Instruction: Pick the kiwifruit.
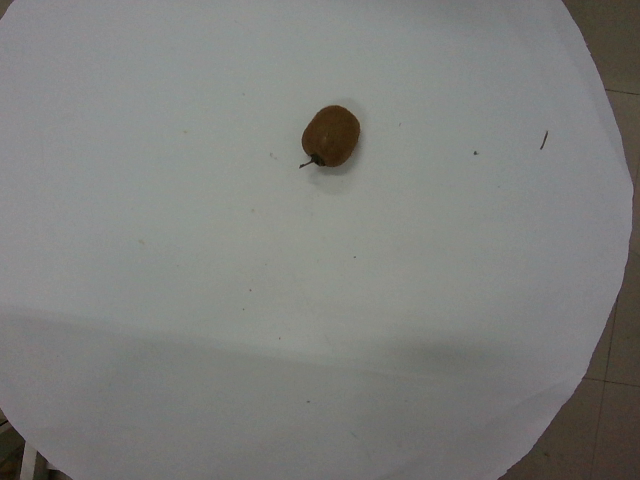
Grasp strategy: vertical